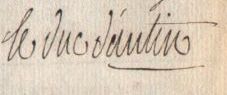
Signature of: louis de pardaillan de gondrin